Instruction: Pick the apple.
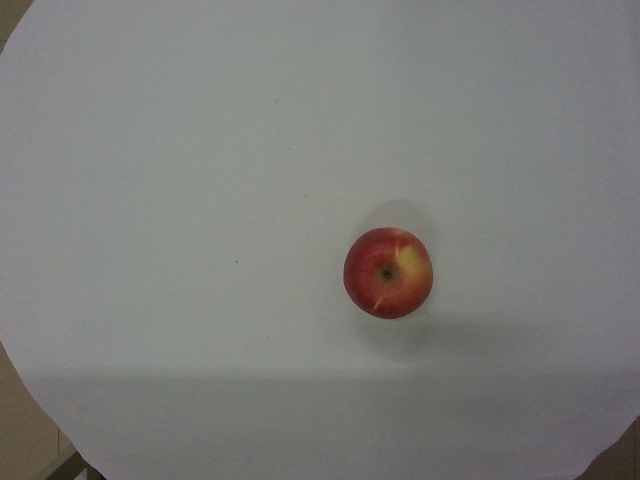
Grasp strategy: vertical